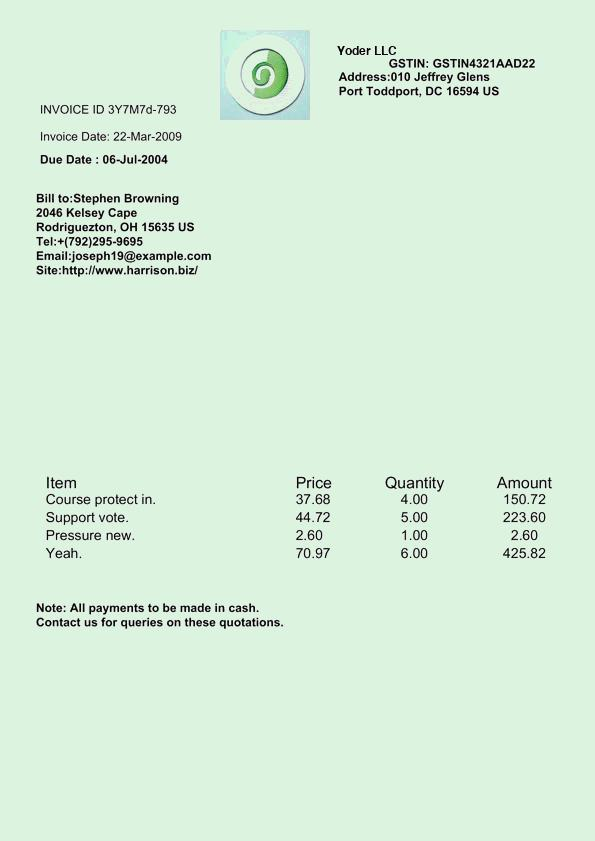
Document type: Invoice